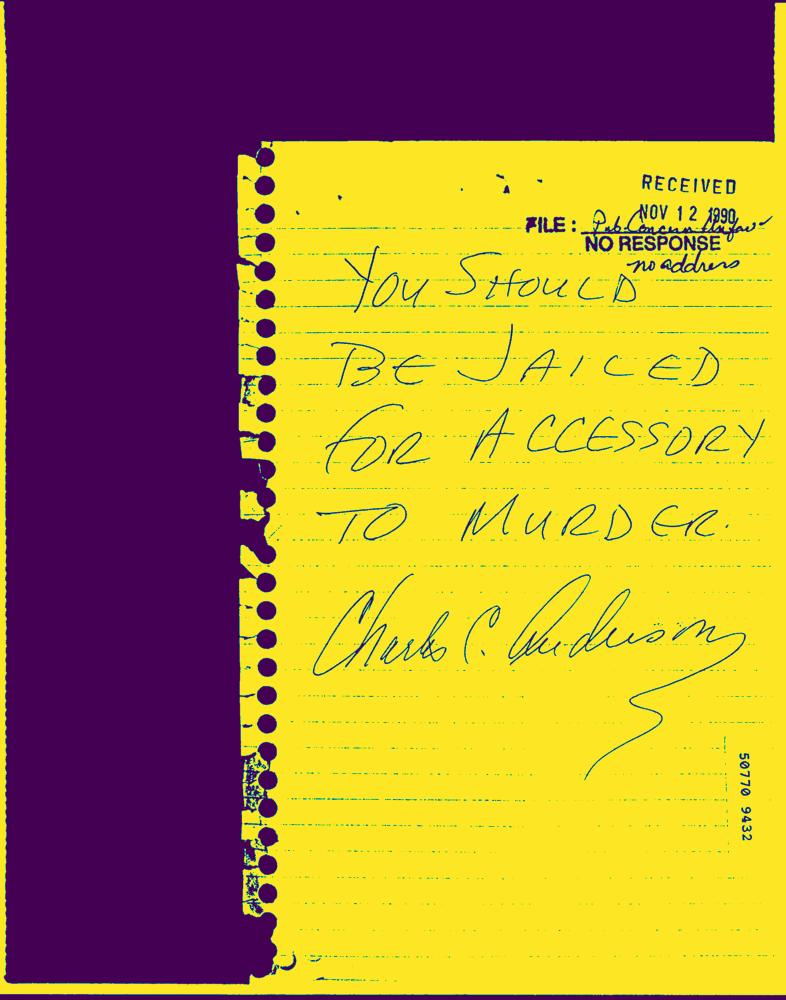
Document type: Hand-Written